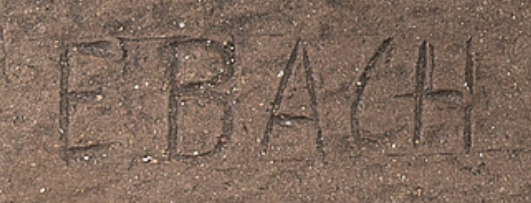
Signature of: else bach